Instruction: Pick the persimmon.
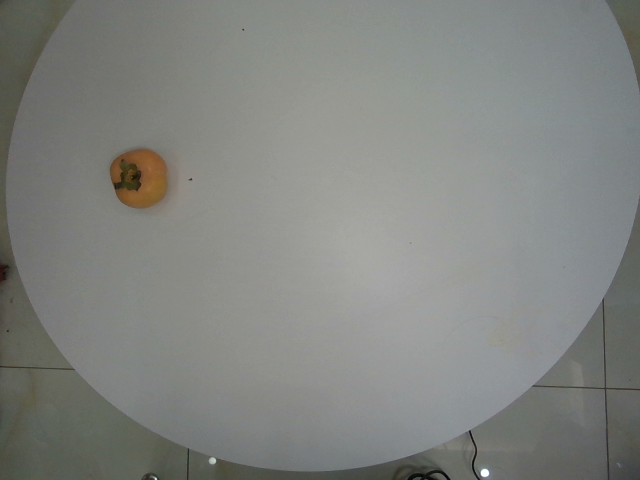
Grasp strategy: vertical